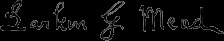
Signature of: larkin goldsmith mead